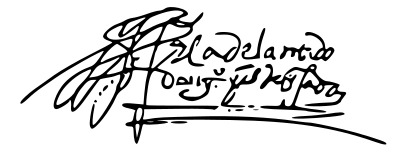
Signature of: gonzalo jiménez de quesada